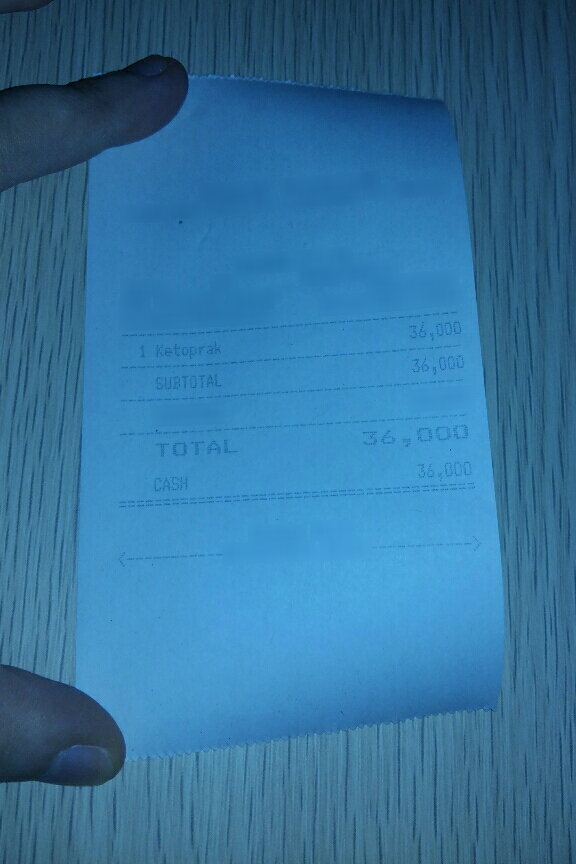
Extraction:
receipt: line_items: name: Ketoprak
price: 36,000
qty: 1
subtotal: 36,000
total: 36,000